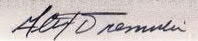
Signature of: alex tremulis